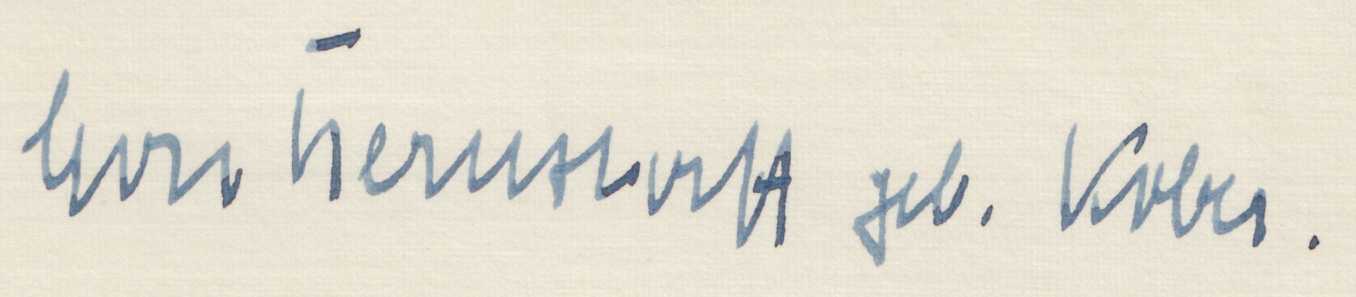
Signature of: lore bernstorff